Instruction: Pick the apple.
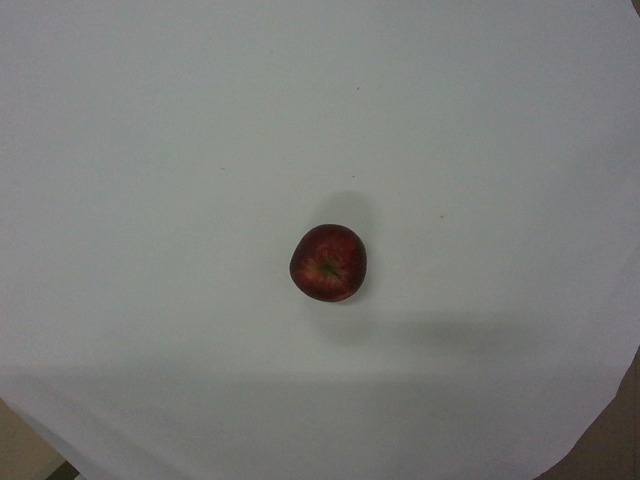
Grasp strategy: vertical